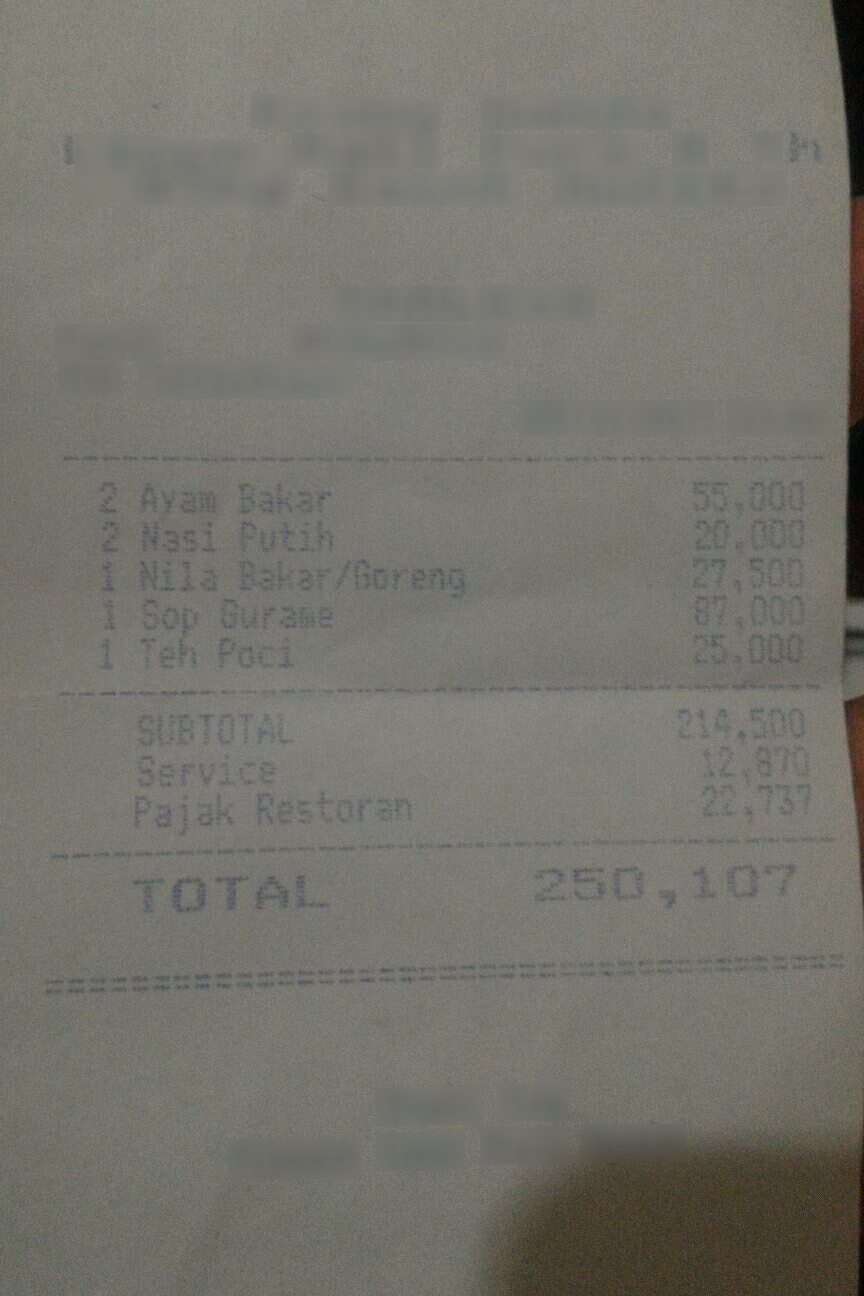
Number of items: 5
Subtotal: 214.500
Service charge: 12.870
Tax: 22.737
Total: 250,107
OCR text regions:
text: TOTAL
text: 250,107
text: SUBTOTAL
text: 214.500
text: Service
text: 12.870
text: Pajak
text: Restoran
text: 22.737
text: 2
text: Ayam
text: Bakar
text: 55.000
text: 2
text: Nasi
text: Putih
text: 20.000
text: 1
text: Nila
text: Bakar/Goreng
text: 27,500
text: 1
text: Sop
text: Gurame
text: 87.000
text: 1
text: Teh
text: Poci
text: 25.000